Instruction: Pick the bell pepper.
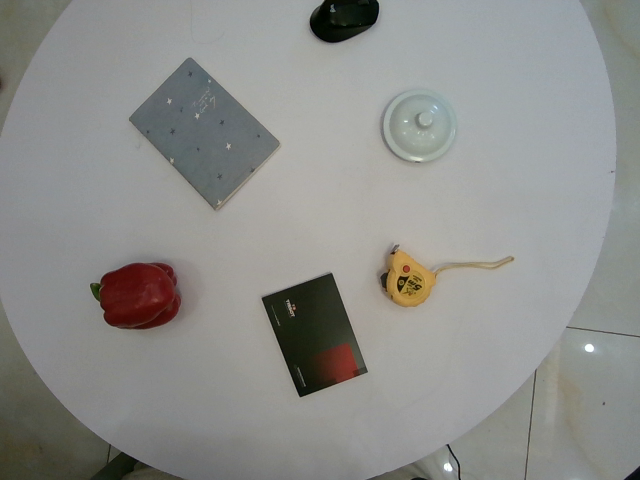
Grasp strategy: vertical